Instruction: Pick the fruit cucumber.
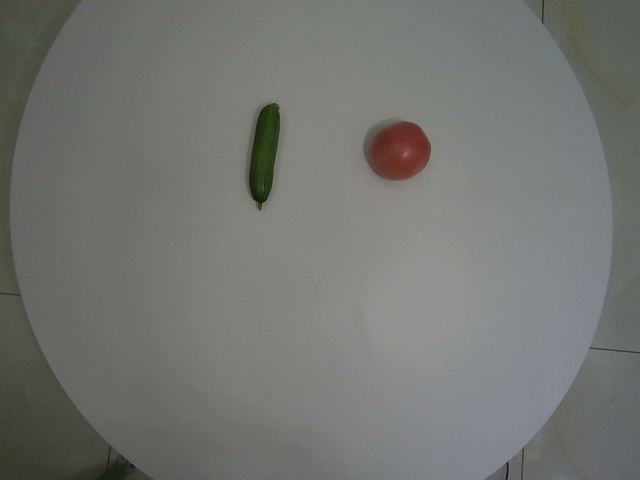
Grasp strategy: vertical